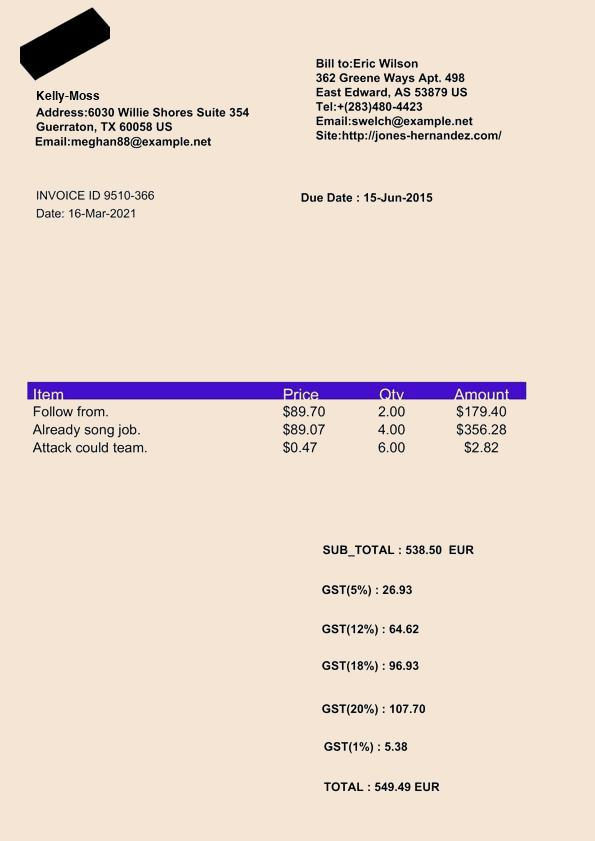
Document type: Invoice